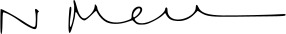
Signature of: nicolas marceau